Patient: Male, age 21
A 21-year-old man with cystic fibrosis and end-stage bronchiectasis was transplanted in 2008. No induction therapy was given. The patient was given prednisolone, cellcept, and cyclosporine. CMV prophylaxis with gancyclovir for 14 days and valcyte for 2.5 months after transplantation were prescribed. For fungal prophylaxis, itraconazole was given for three months after surgery. There were no significant complications after transplantation. He had a short contact with his aunt who had been diagnosed to have miliary tuberculosis after kidney transplantation.
Routine chest computed tomography (CT) was performed for check up one year after transplantation. The patient was completely asymptomatic. There was infiltration and nodularity in the superior segment of the lower lobe of right lung (Fig 1). Bronchoscopy revealed no purulent secretion in bronchi; all of the cultures were negative for bacteria, fungi, tuberculosis, and viruses. Trans-bronchial lung biopsy was normal. Patient was then observed closely. As the patient had had contact with a patient with tuberculosis, a purified protein derivative (PPD) test was done which was found negative. One month later, another CT was performed. The infiltration was progressed and there were also some infiltrations in the right and left upper lobes (Fig 2). Another bronchoscopy found purulent secretions in the superior segment of the right lower lobe (RLL). Bronchoalveolar lavage was positive for B. cepacia. The subtype could not be determined because of limited facilities. In antibiogram, the organism was found sensitive only to ciprofloxacin. Although co-trimoxazole is one of the best modalities for controlling Burkholderia, we did not prescribe it because of the possibility of resistance to co-trimoxazole due its continuous use for PCP prophylaxis. Therefore, a combination therapy with meropenem (1 g tid) plus ciprofloxacin (400 mg tid) for 14 days and doxycycline and inhaled tubramycin for three months were administered. Chest CT after two weeks did not show any changes (Fig 3) but in bronchoscopy, there was no more purulent secretions which reflected response to antibiotic therapy. Bronchoscopy was repeated; there was no bacterial or fungal growth in bronchoalveolar lavage culture. TBLB, at that time, showed patchy interstitial infiltration and grade A2 acute rejection, but because the patient was still completely asymptomatic and since oxygenation and pulmonary function were perfect, no treatment was given.
As patient was suffering from CF, paranasal sinuses were also evaluated. CT showed complete opacification of all paranasal sinuses similar to that in pre-transplantation except that the patient did not have any posterior nasal discharge nor any other symptoms; then, only antibiotic therapy for the lung problem looked enough.
One month after start of treatment for Burkholderia, CT showed progression of the infiltration. CT-guided biopsy was performed by west cot 20G needles. Sample smear and cultures were negative for Burkholderia and also for other bacteria and fungi. Pathologically, it was inadequate. Then open lung biopsy was considered. A wedge biopsy was taken from the superior segment of RLL. It showed some necrosis associated with histiocytic infiltration and presence of some poorly preserved yeast-like structures suspicious for cryptococcal infection. There was no important pathology in pleural biopsy. Latex agglutinin test revealed cryptococcal antigen in both cerebrospinal fluid (CSF) and serum. Liposomal amphotericin and fluconasol were administered and after two weeks, only fluconasol was continued for one year. While the patient is still completely asymptomatic and his lung function is normal, the treatment for Burkhorderia and Cryptococcus is continuing with inhaled tubramycin and fluconasol, respectively. CT, three months after the initiation of cryptococal treatment shows almost 30% improvement (Fig 4); six months after the initiation of cryptococal treatment, it shows about 40% improvement.
Keywords: burkholderia infection, cryptococcosis, cystic fibrosis, double lung transplantation
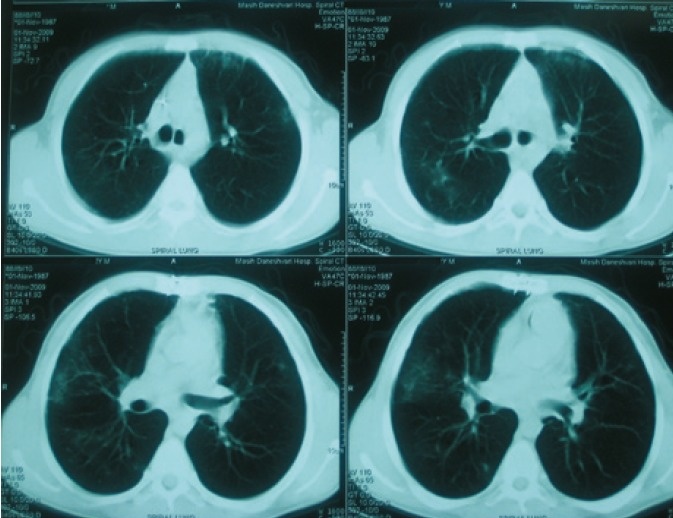
Image caption: Lung spiral CT on November 29, 2009, showing progression of the infiltration.